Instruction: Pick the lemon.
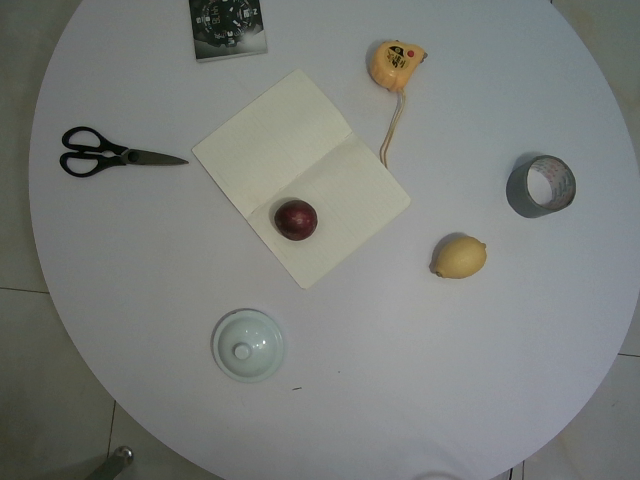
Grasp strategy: vertical